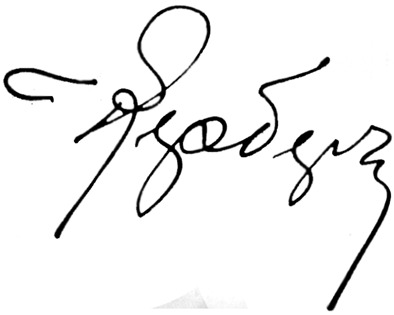
Signature of: ludwig kerber 0